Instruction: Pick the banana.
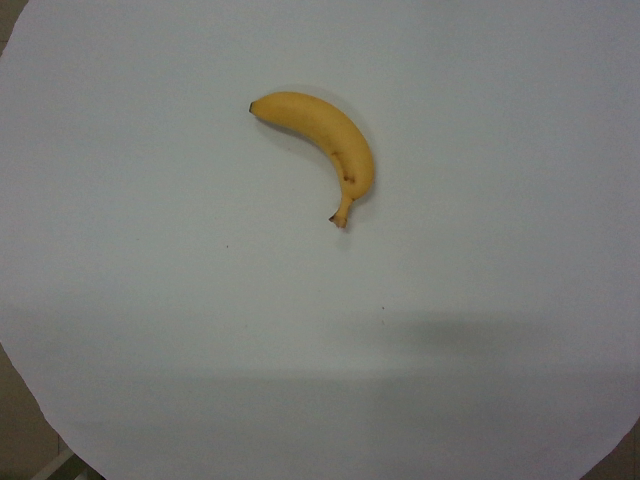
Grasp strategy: vertical